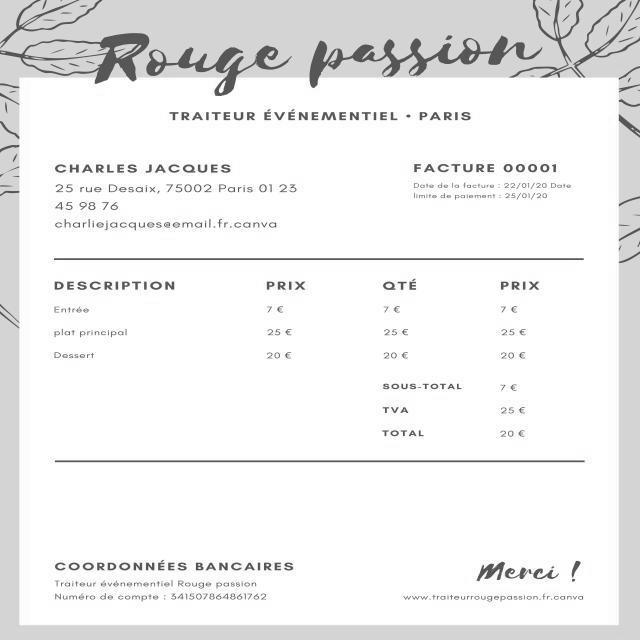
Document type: Invoice